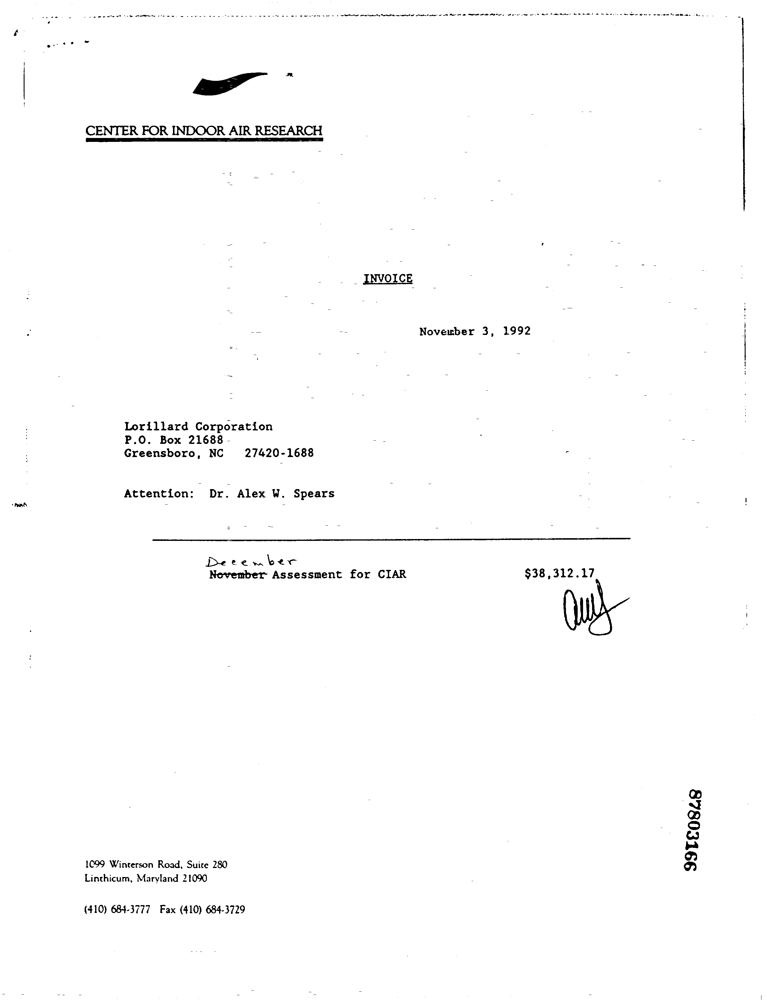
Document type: Invoice